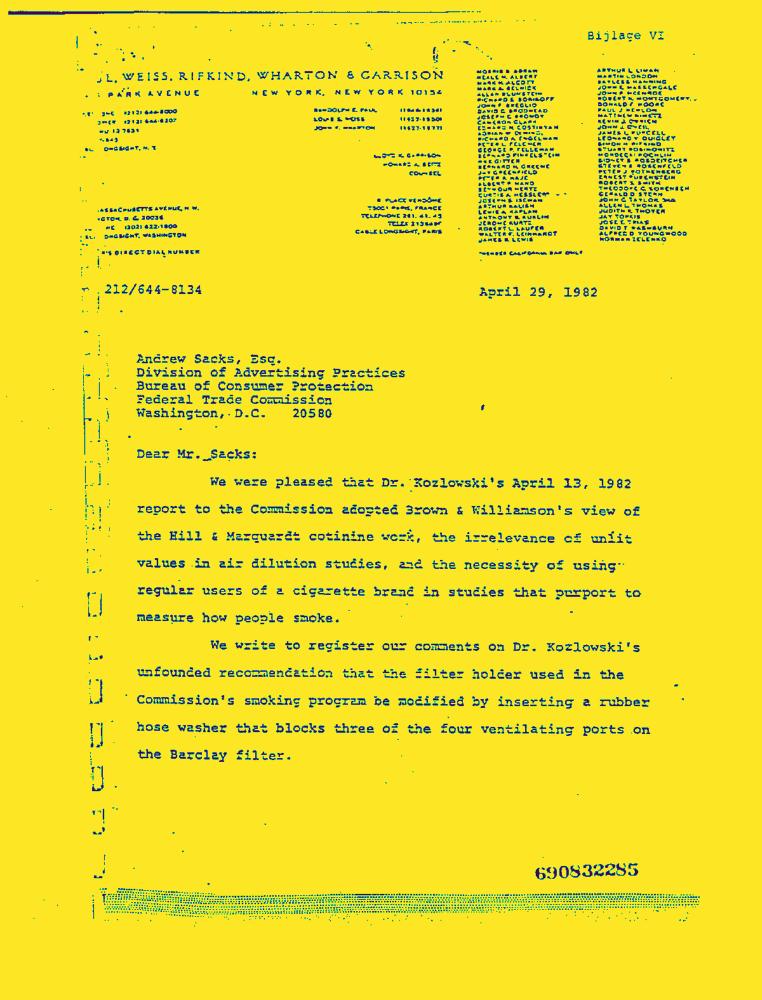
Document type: Letter-Doc